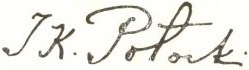
Signature of: józef karol potocki